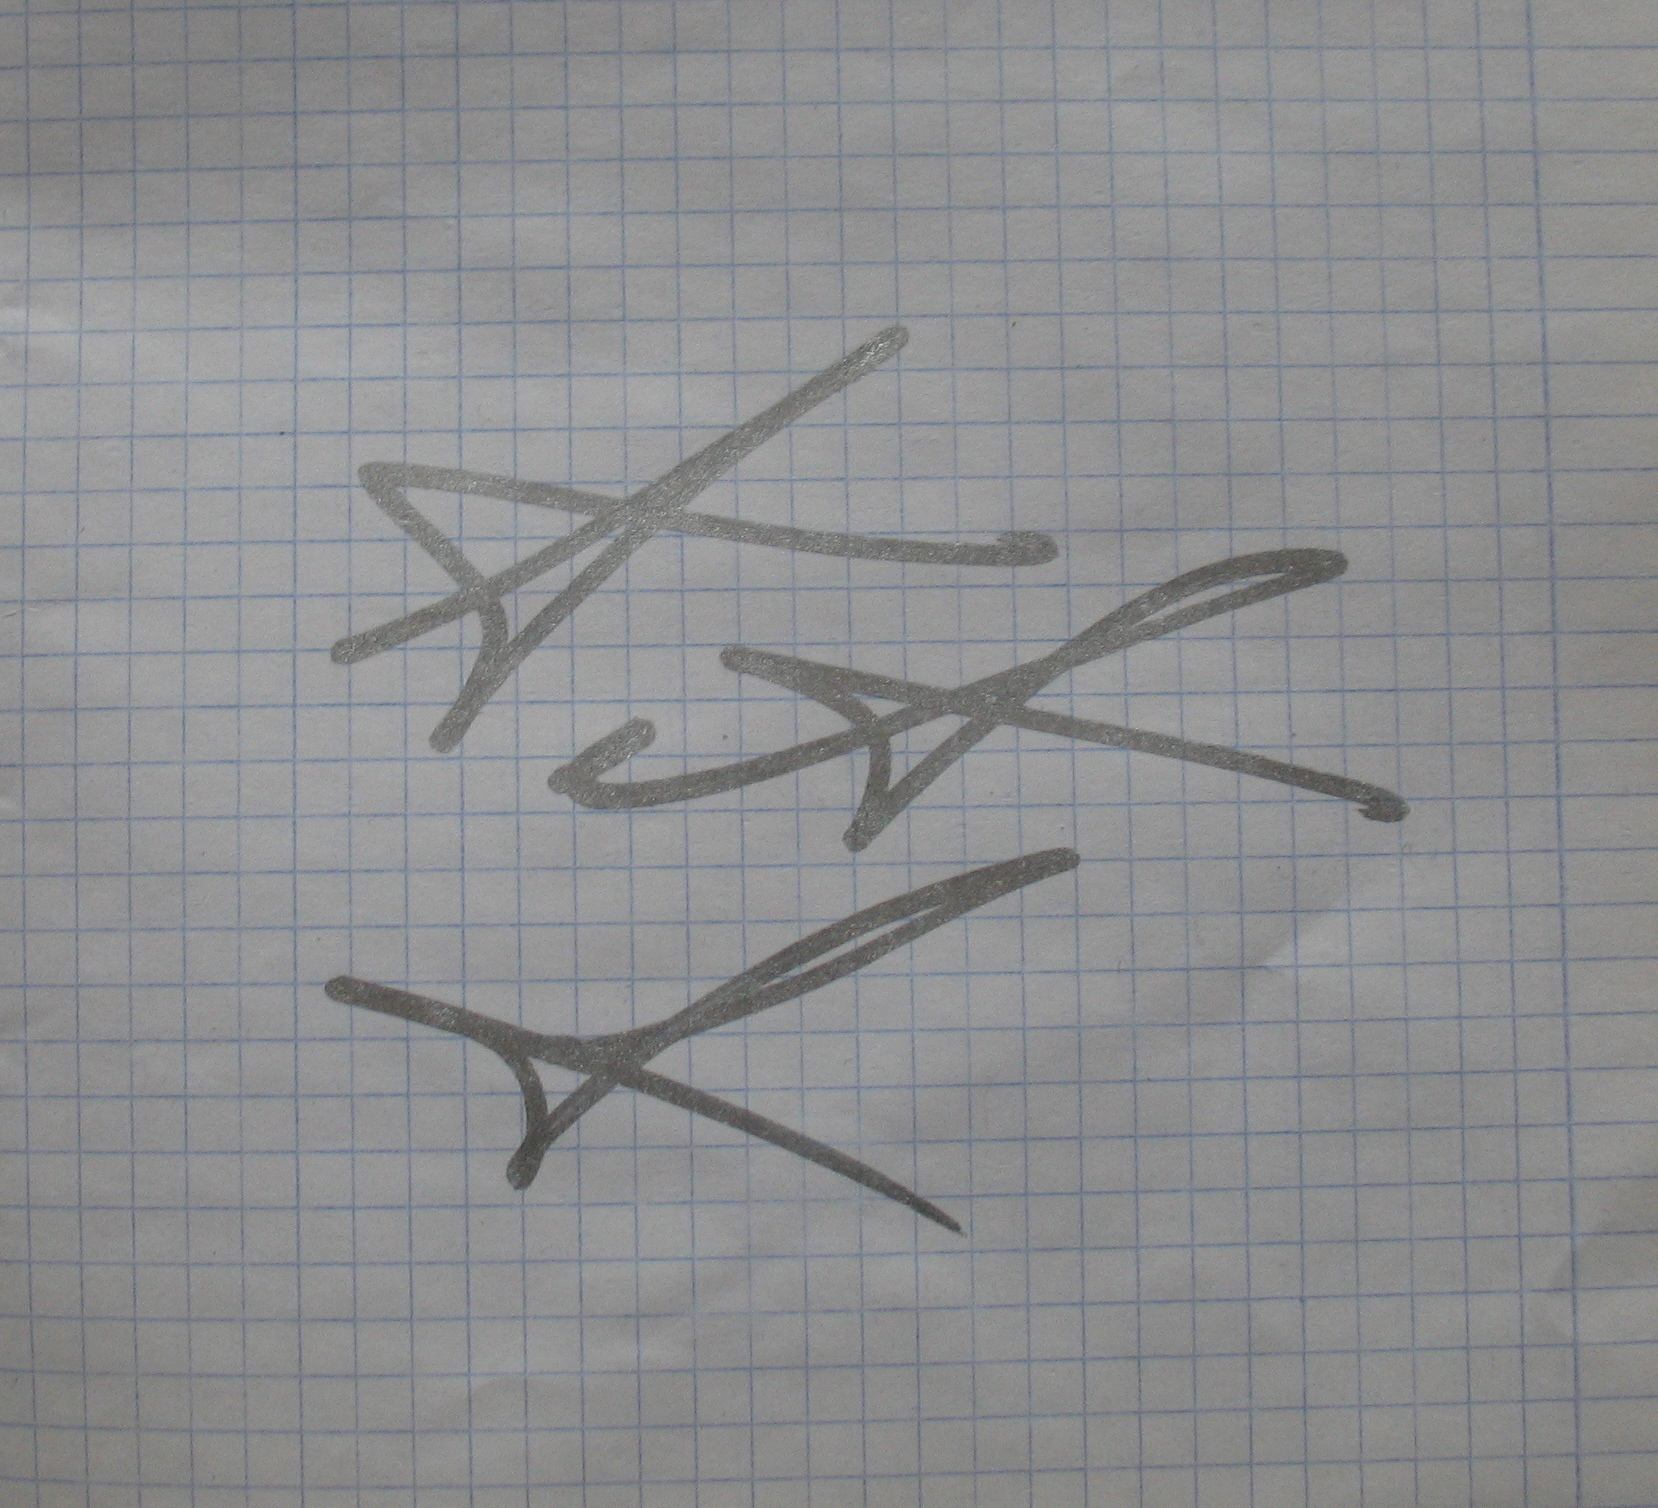
Signature of: konstantin kinchev